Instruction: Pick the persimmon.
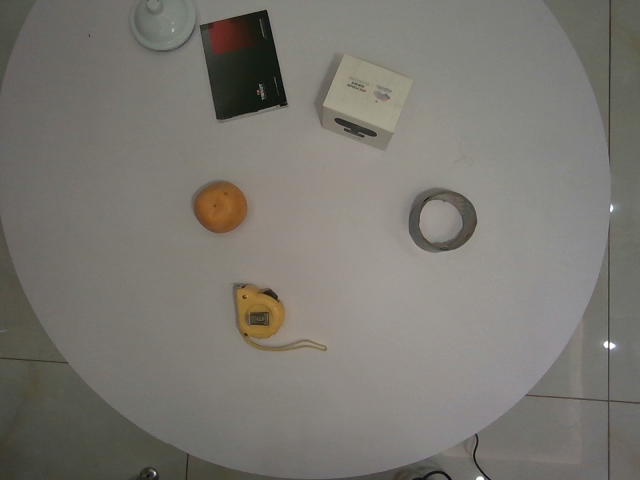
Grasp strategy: vertical